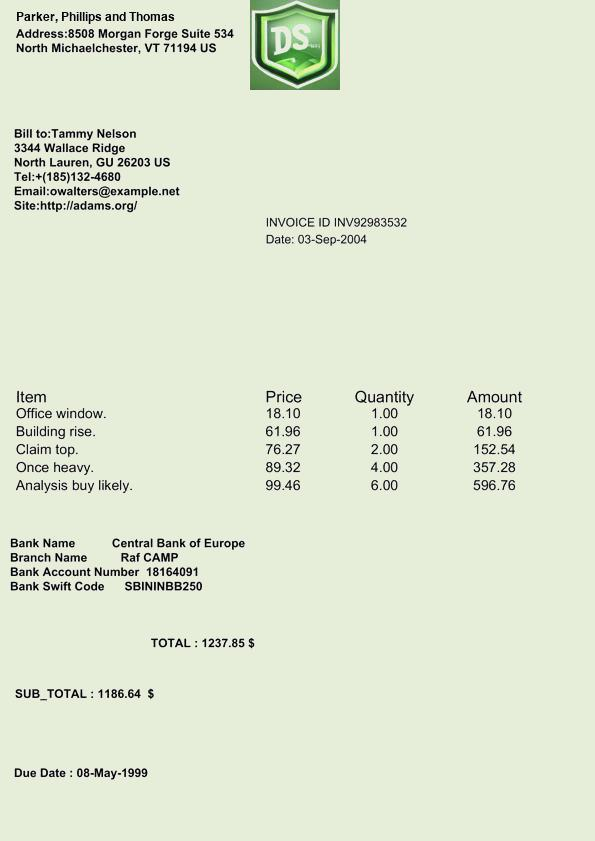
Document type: Invoice